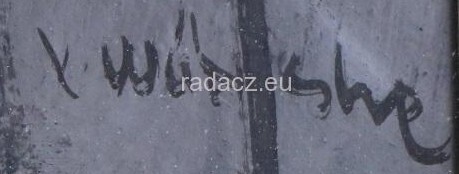
Signature of: vilém wünsche